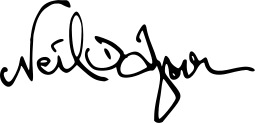
Signature of: neil degrasse tyson